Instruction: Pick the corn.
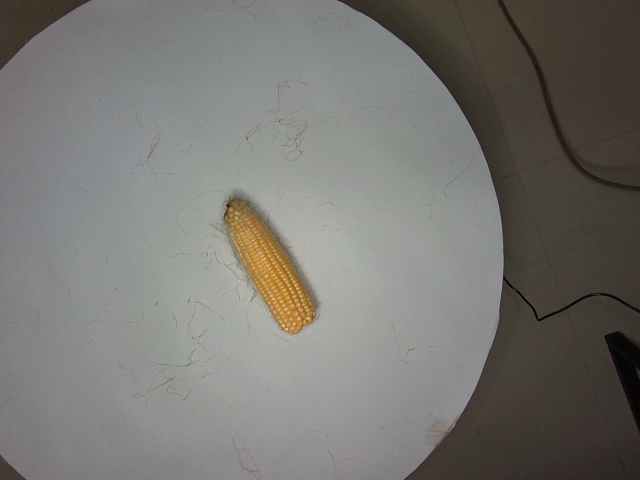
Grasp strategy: vertical